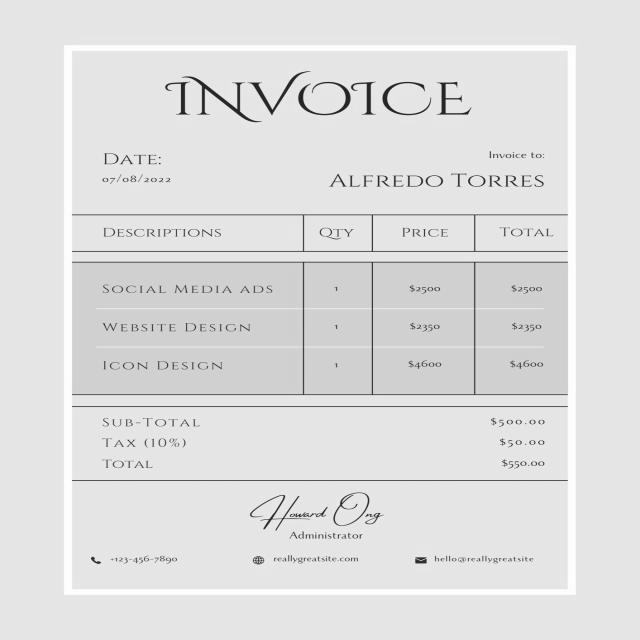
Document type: Invoice